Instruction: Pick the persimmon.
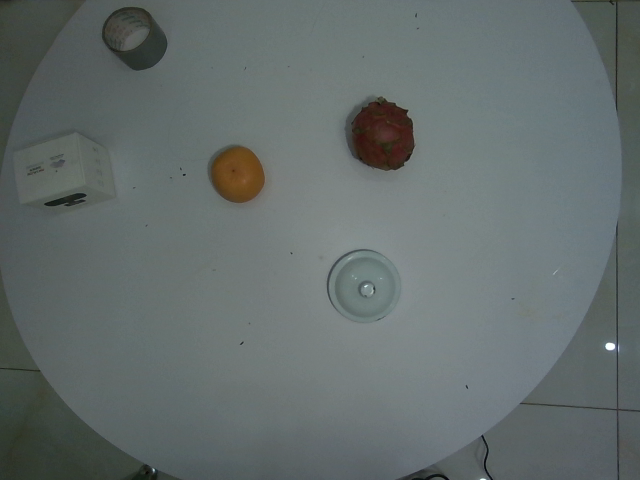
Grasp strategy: vertical